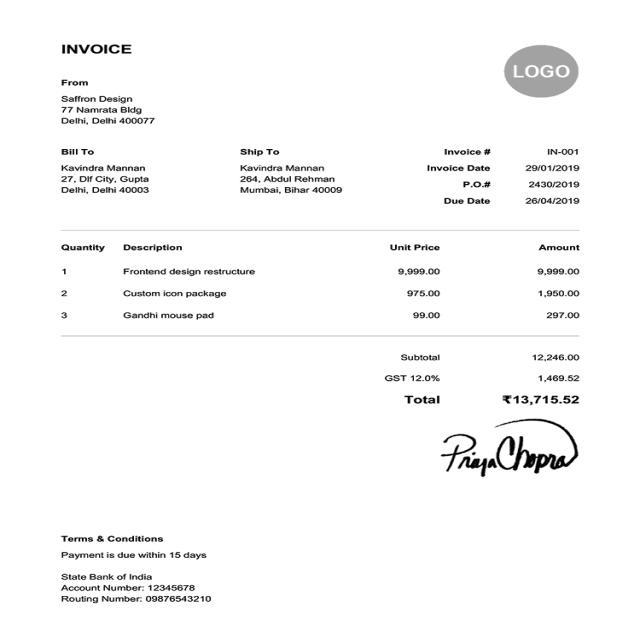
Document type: Invoice